Question: What do the imaging results show?
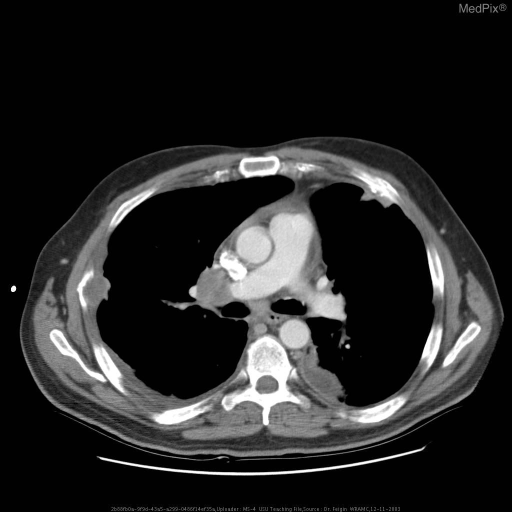
Answer: The imaging shows AP chest radiograph: right upper lobe mass, right hilar mass, right pleural thickening with several right masses along the junction of the pleura and lung. Right upper lobe mass, right hilar mass, right pleural thickening with several right masses along the junction of the pleura and lung..